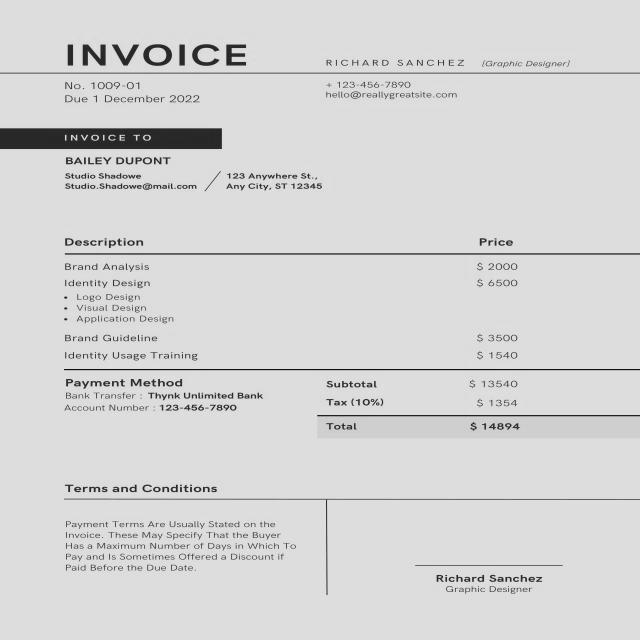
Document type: Invoice